Patient: Female, age 18
An 18-year-old girl presented to the emergency department in our hospital with syncopal attack for 30 s. The patient had experienced palpitation, external dyspnea and chest discomfort for a week before admission. She did not have recent history of trauma, immobilization and infectious disease. She did not have any known underlying disease and was not pregnant. She has never smoked, drunken alcohol, or taken oral contraceptive. She was alert but complained mild dizziness. Her neurologic examination showed normal findings. Her vital signs were as follows: blood pressure, 70/50 mmHg; pulse rate, 110 beats/minute; temperature, 36.5oC; respiratory rate, 34/min; and oxygen saturation, 94.3% in ambient conditions. Blood studies revealed the following: white blood cell count, 11,440/muL; hemoglobin, 14.4 g/dL; non-fasting glucose, 104 mg/dL; blood urea nitrogen, 13.1 mg/dL; creatinine, 0.7 mg/dL; aspartate transaminase, 118 IU/L; and alanine transaminase, 88 IU/L. A thyroid function test indicated a state of thyrotoxicosis [T3 236.5 ng/dL (normal range, 80-200), free T4 28 pg/mL (8.9-17.9), thyroid-stimulating hormone, 0.08 mIU/L (0.17-4.05), thyrotropin binding inhibiting immunoglobulins (TBII), less than 0.3 (0 - 1 IU/L)]. Several coagulation factors were abnormal [D-dimer, 6.77 mg/L (0-0.55); protein S activity, 18% (55-123); protein S antigen, 19.2% (50-150); protein C Ag, 76% (72-160); and protein C activity, 81% (70-130)]. Other immunological workup did not reveal any evidence of connective tissue disease or antiphospholipid syndrome. An electrocardiogram showed T wave inversions in the inferior and precordial leads (Fig. 1). Chest computed tomography (CT) showed massive PTE in both central pulmonary arteries and diffuse goiter (Fig. 2a, b). However, there were no DVT in lower extremities, upper extremities and jugular veins. An echocardiogram showed severe pulmonary hypertension (right ventricular systolic pressure (RVSP) = 64 mmHg), and a dilated RV, right atrium and main pulmonary artery (Fig. 3a-c). Therefore, the patient was diagnosed with massive PTE, thyrotoxicosis, and partial protein S deficiency. To manage the PTE, we administered low molecular weight heparin for 5 days and added warfarin while adjusting the prothrombin time such that the internal normalized ratio was between 2.0 and 3.0. On the 7th day after admission, she was discharged with oral warfarin and methimazole. A follow-up echocardiogram obtained 3 months after anticoagulation therapy demonstrated normal dimensions and systolic function of the RV and disappearance of the D-shaped left ventricle (LV) (Fig. 3d-f). After thyrotoxicosis was treated with methimazole for a month, a euthyroid state was achieved and the goiter decreased to a normal size (Fig. 4). The methimazole was gradually tapered off and stopped at 4 months. At a 6-month follow up visit, PTE and pulmonary hypertension had disappeared (Fig. 2c, d) but the patient still had a partial protein S deficiency. We decided to stop all medication with careful monitoring. During a 4-year follow-up period after the episode, she was asymptomatic without any evidence of recurrent systemic thromboembolism or hyperthyroidism and had still a partial protein S deficiency.
Keywords: deep vein thrombosis, pulmonary thromboembolism, thyrotoxicosis
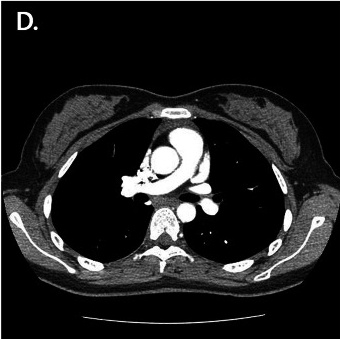
Image caption: Repeated CT scan performed six months after anticoagulation therapy showing complete resolution of the thromboemboli of the main branches of both pulmonary arteries (c and d).